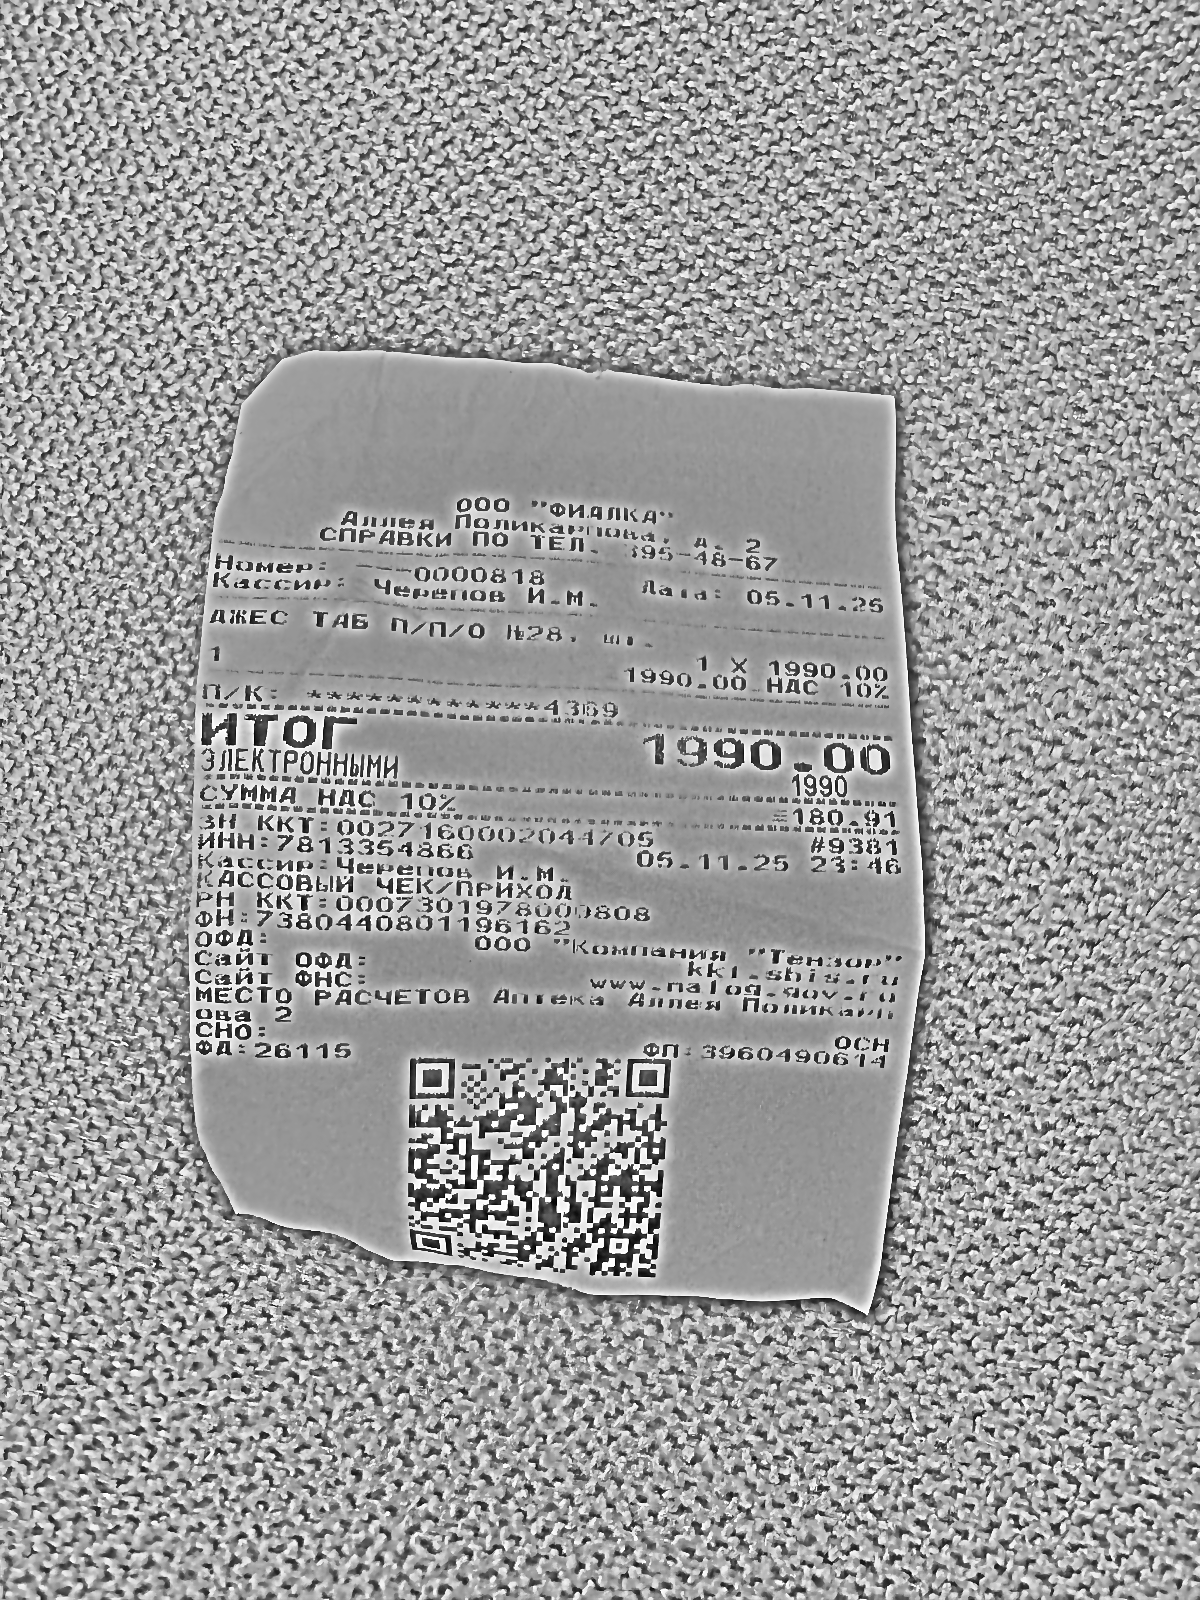
Продавец: ООО "ФИАЛКА"
ИНН: 7813354866
Дата: 05.11.25
Товары: ДЖЕС ТАБ П/П/О №28. шт.
Количество: 1
Цена: 1990.00
Сумма: 1990.00
Итого: 1990.00